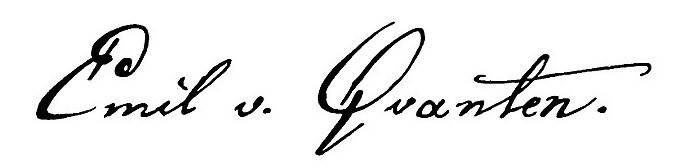
Signature of: emil von qvanten